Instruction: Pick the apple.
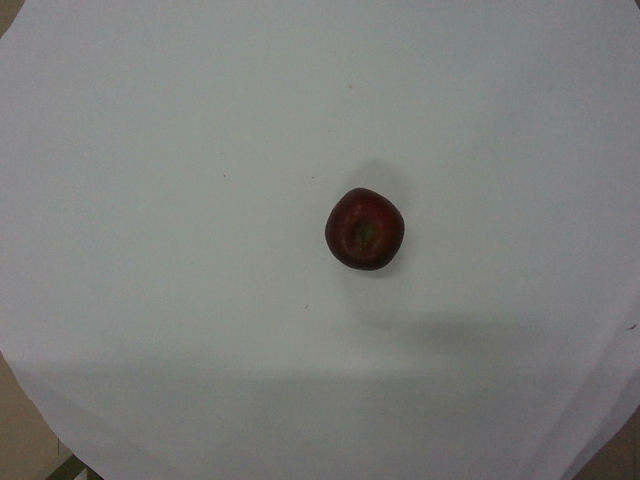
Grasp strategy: vertical